Question: What is the main concern?
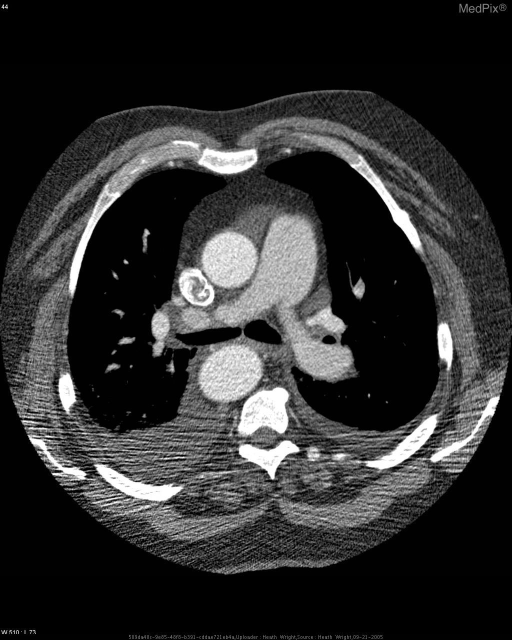
Answer: The findings suggest Right aortic arch with aberrant left subclavian artery. Axial CT inferior to the aortic arch demonstrating the ascending and descending aorta on the right side.. The patient might have a history of 58y/o white male with dyspnea received CT to rule out PE/DVT.